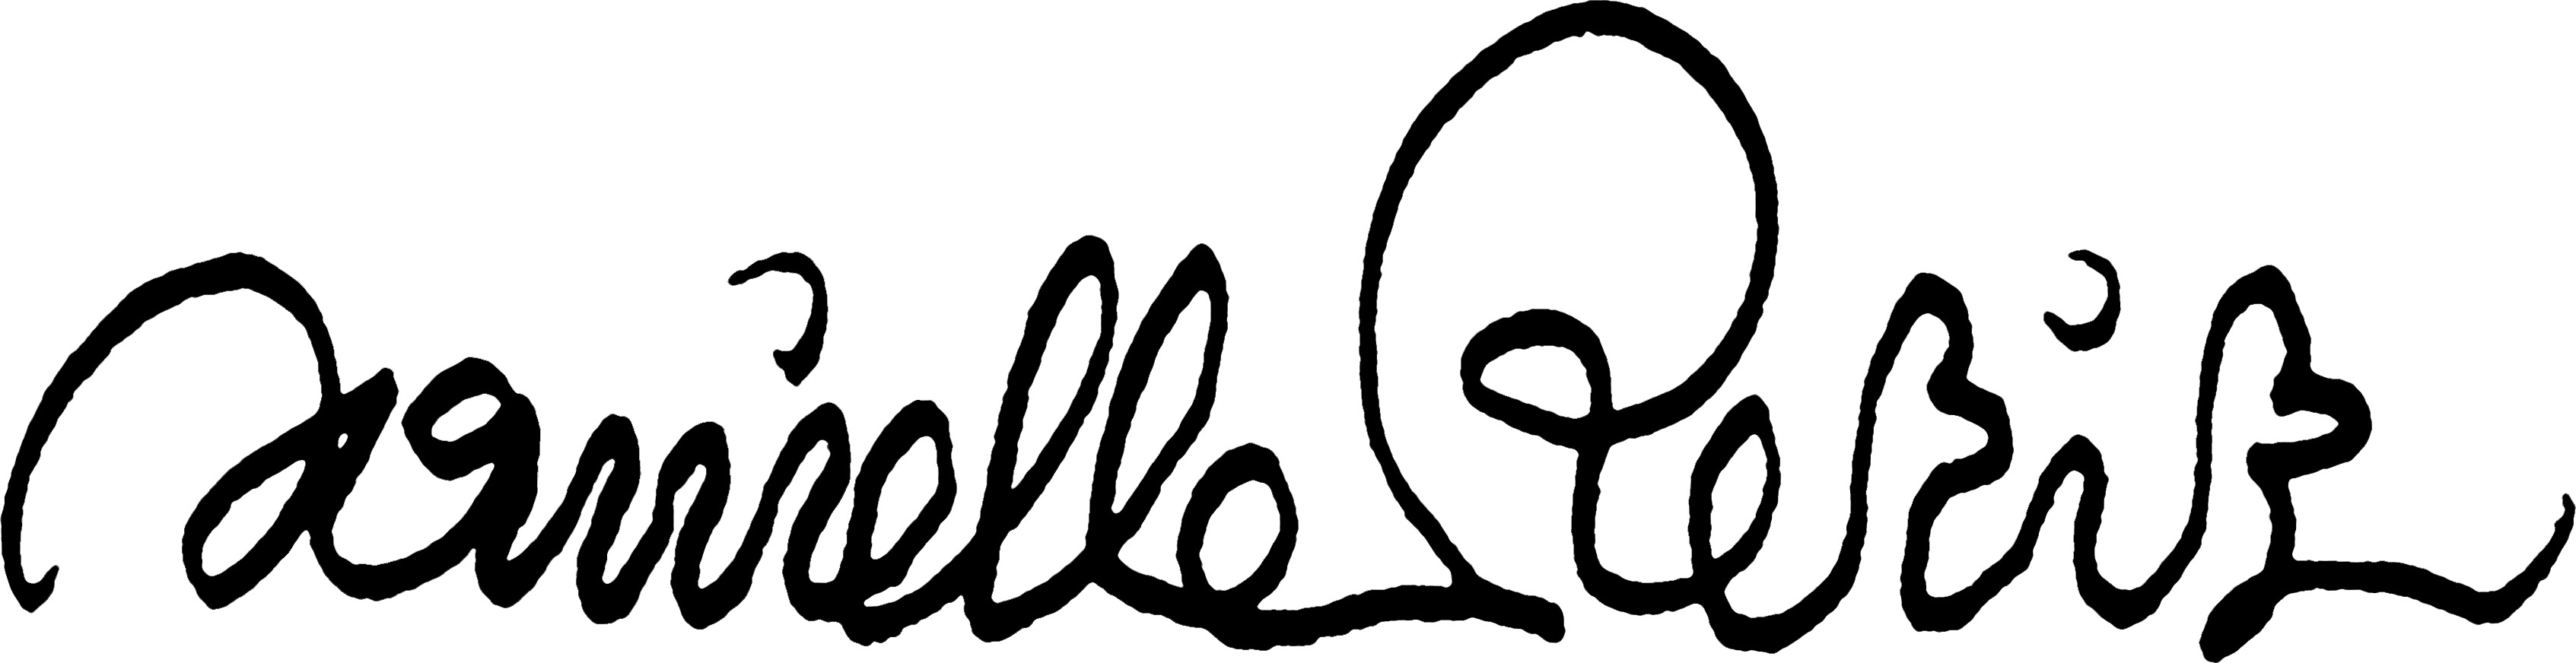
Signature of: danielle petit